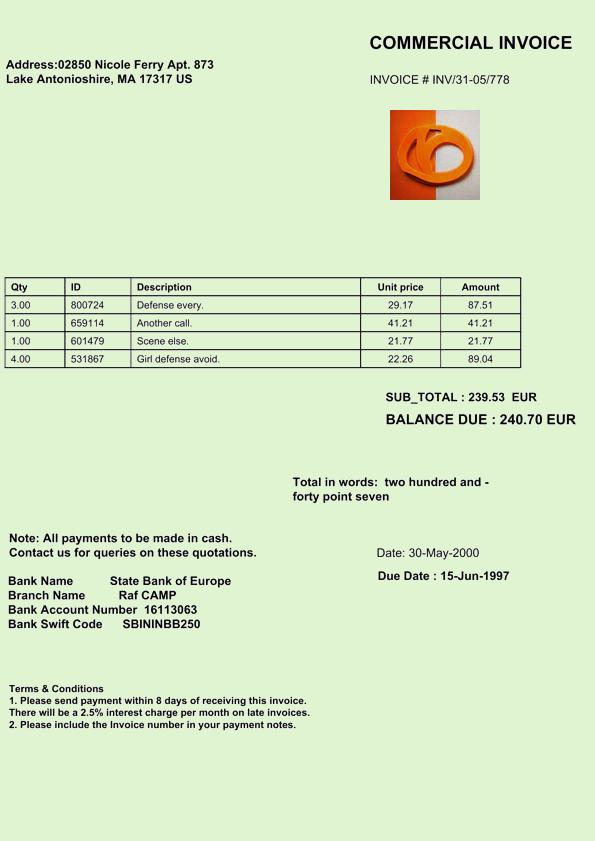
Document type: Invoice